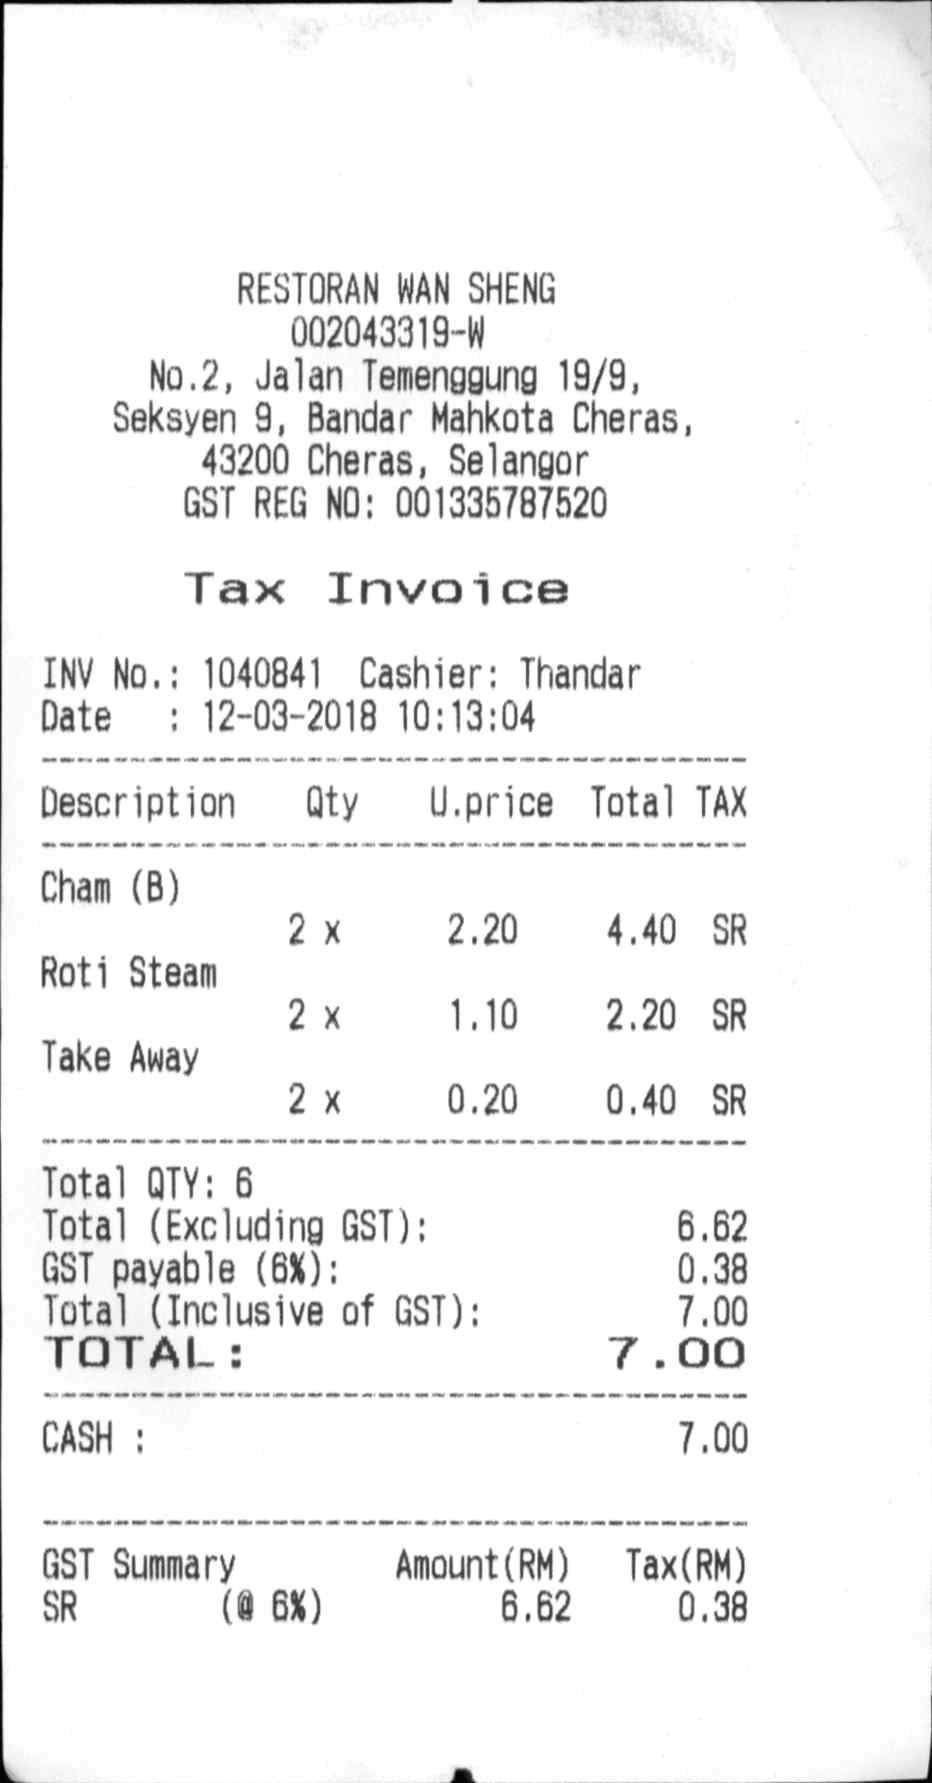
RESTORAN WAN SHENG
002043319-W
NO.2, JALAN TEMENGGUNG 19/9,
SEKSYEN 9, BANDAR MAHKOTA CHERAS,
43200 CHERAS, SELANGOR
GST REG NO: 001335787520
TAX INVOICE
INV NO.: 1040841
CASHIER: THANDAR
DATE
: 12-03-2018 10:13:04
DESCRIPTION
QTY
U.PRICE
TOTAL
TAX
CHAM (B)
2 X
2.20
4.40
SR
ROTI STEAM
2 X
1.10
2.20
SR
KATE AWAY
2 X
0.20
0.40
SR
TATAL QTY:6
TOTAL (EXCLUDING GST):
6.62
GST PAYABLE (6%):
0.38
TOTAL (INCLUSIVE OF GST):
7.00
TOTAL:
7.00
CASH :
7.00
GST SUMMARY
AMOUNT (RM)
TAX (RM)
SR
(@ 6%)
6.62
0.38